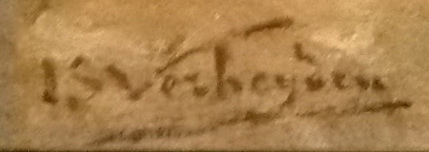
Signature of: isidore verheyden